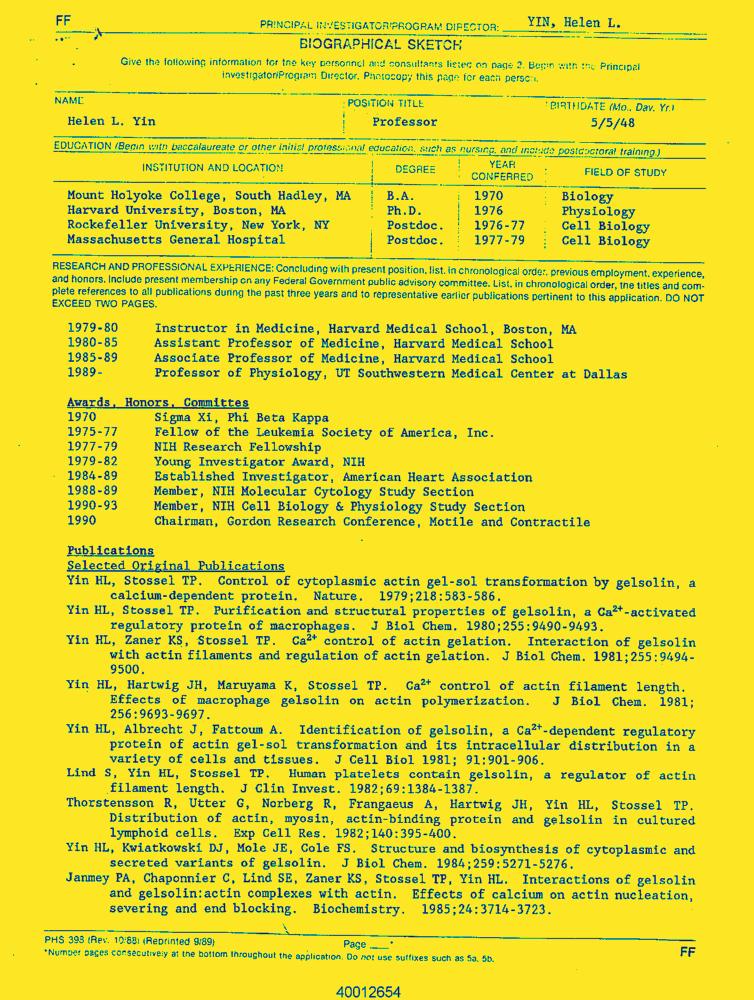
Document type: Resume-Doc